Question: What appears to be the issue?
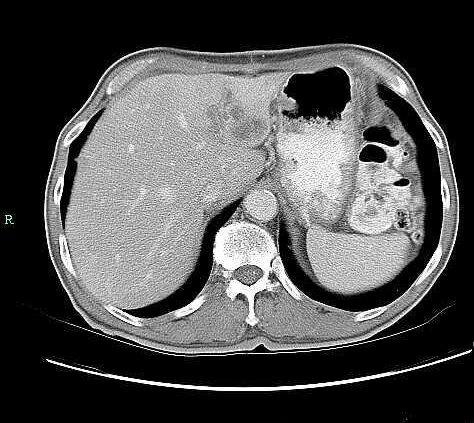
Answer: The findings suggest The first image shows a 1 x 1 cm area of hypoattnuation in the left lobe of the liver. This was the image taken when the patient presented with his abdominal complaints. His symptoms resolved and he failed to follow up. The second and third images are from a year later. They show a left hepatic lobe mass that has diminished attenuation and heterogeneous enhancement.  The mass measures approximately 4 x 4cm and there is intrahepatic ductal dilatation distal to the mass lesion. Note size of liver lesion less than a year later. The patient might have a history of 69 year old male with remote history of Colon Cancer status post total colectomy 9 years ago presents with unintentional weight loss and vague abdominal pain. Patient Currently smokes 1/2 pack/day.

Past Medical history notable for:
Diabetes Mellitus Type 2,
Hypertension,
Atrial Fibrillation.